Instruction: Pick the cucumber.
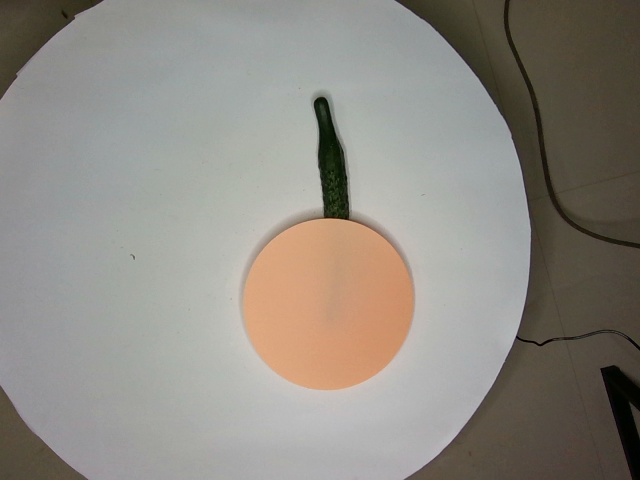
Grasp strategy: vertical